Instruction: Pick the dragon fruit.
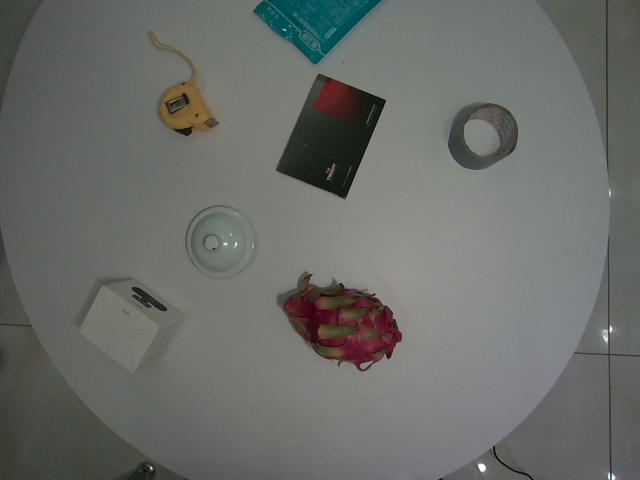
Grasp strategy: vertical